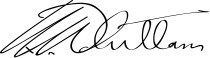
Signature of: gough whitlam